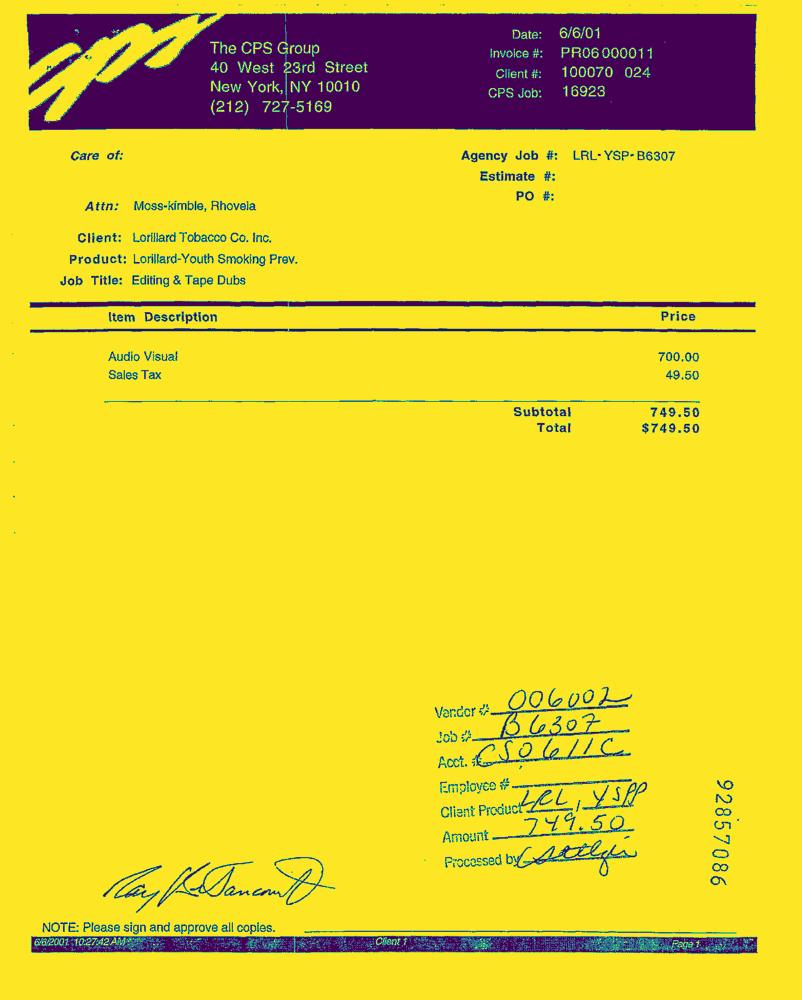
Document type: Invoice-Doc